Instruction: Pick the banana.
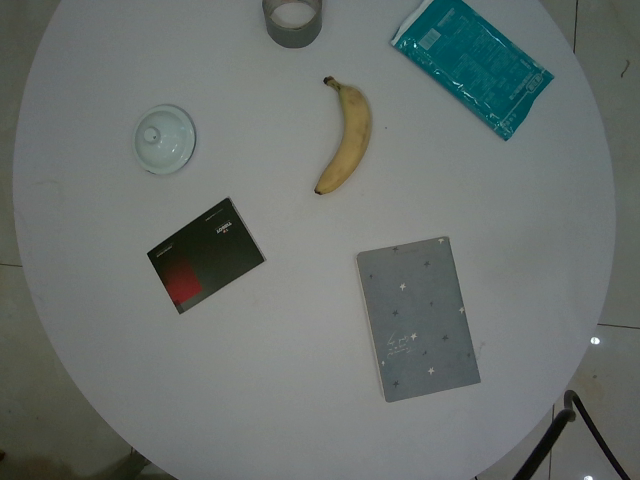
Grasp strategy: vertical